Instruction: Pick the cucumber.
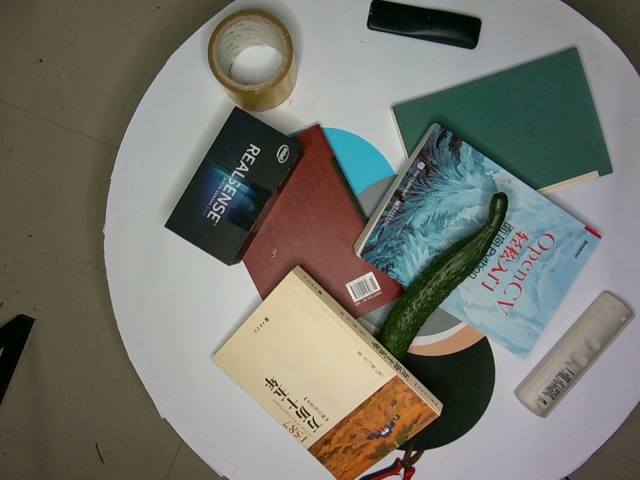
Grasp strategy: vertical